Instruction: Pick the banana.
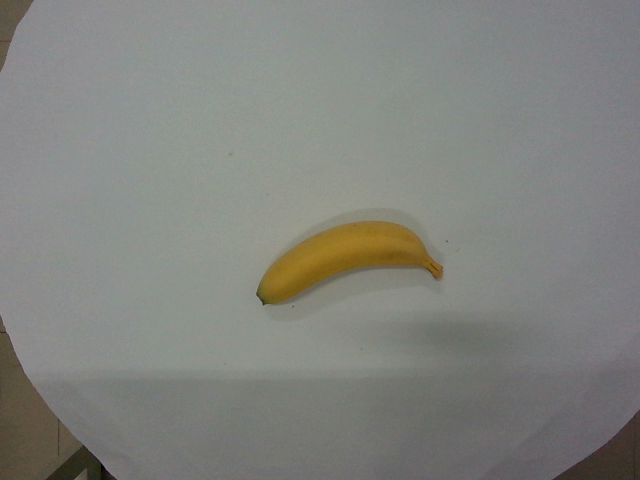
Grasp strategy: vertical